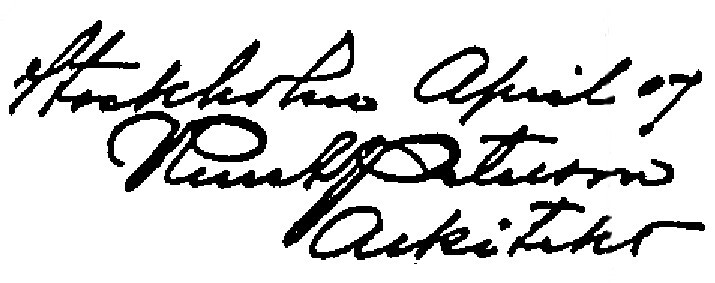
Signature of: knut perno peterson